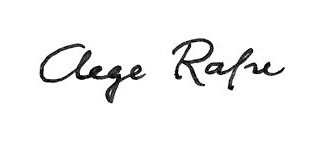
Signature of: aage rafn